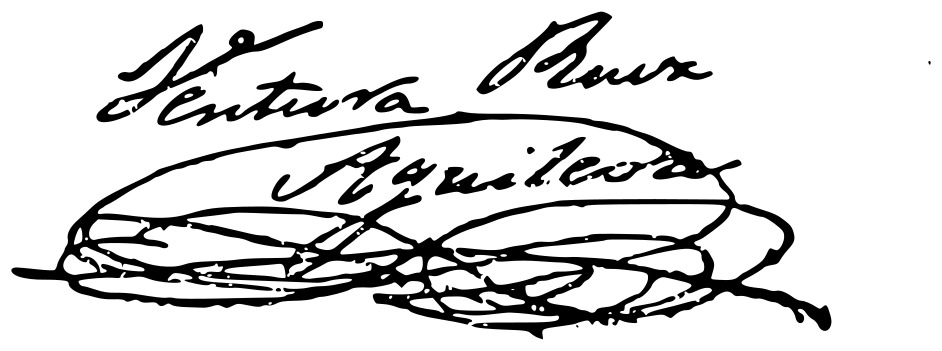
Signature of: ventura ruiz aguilera